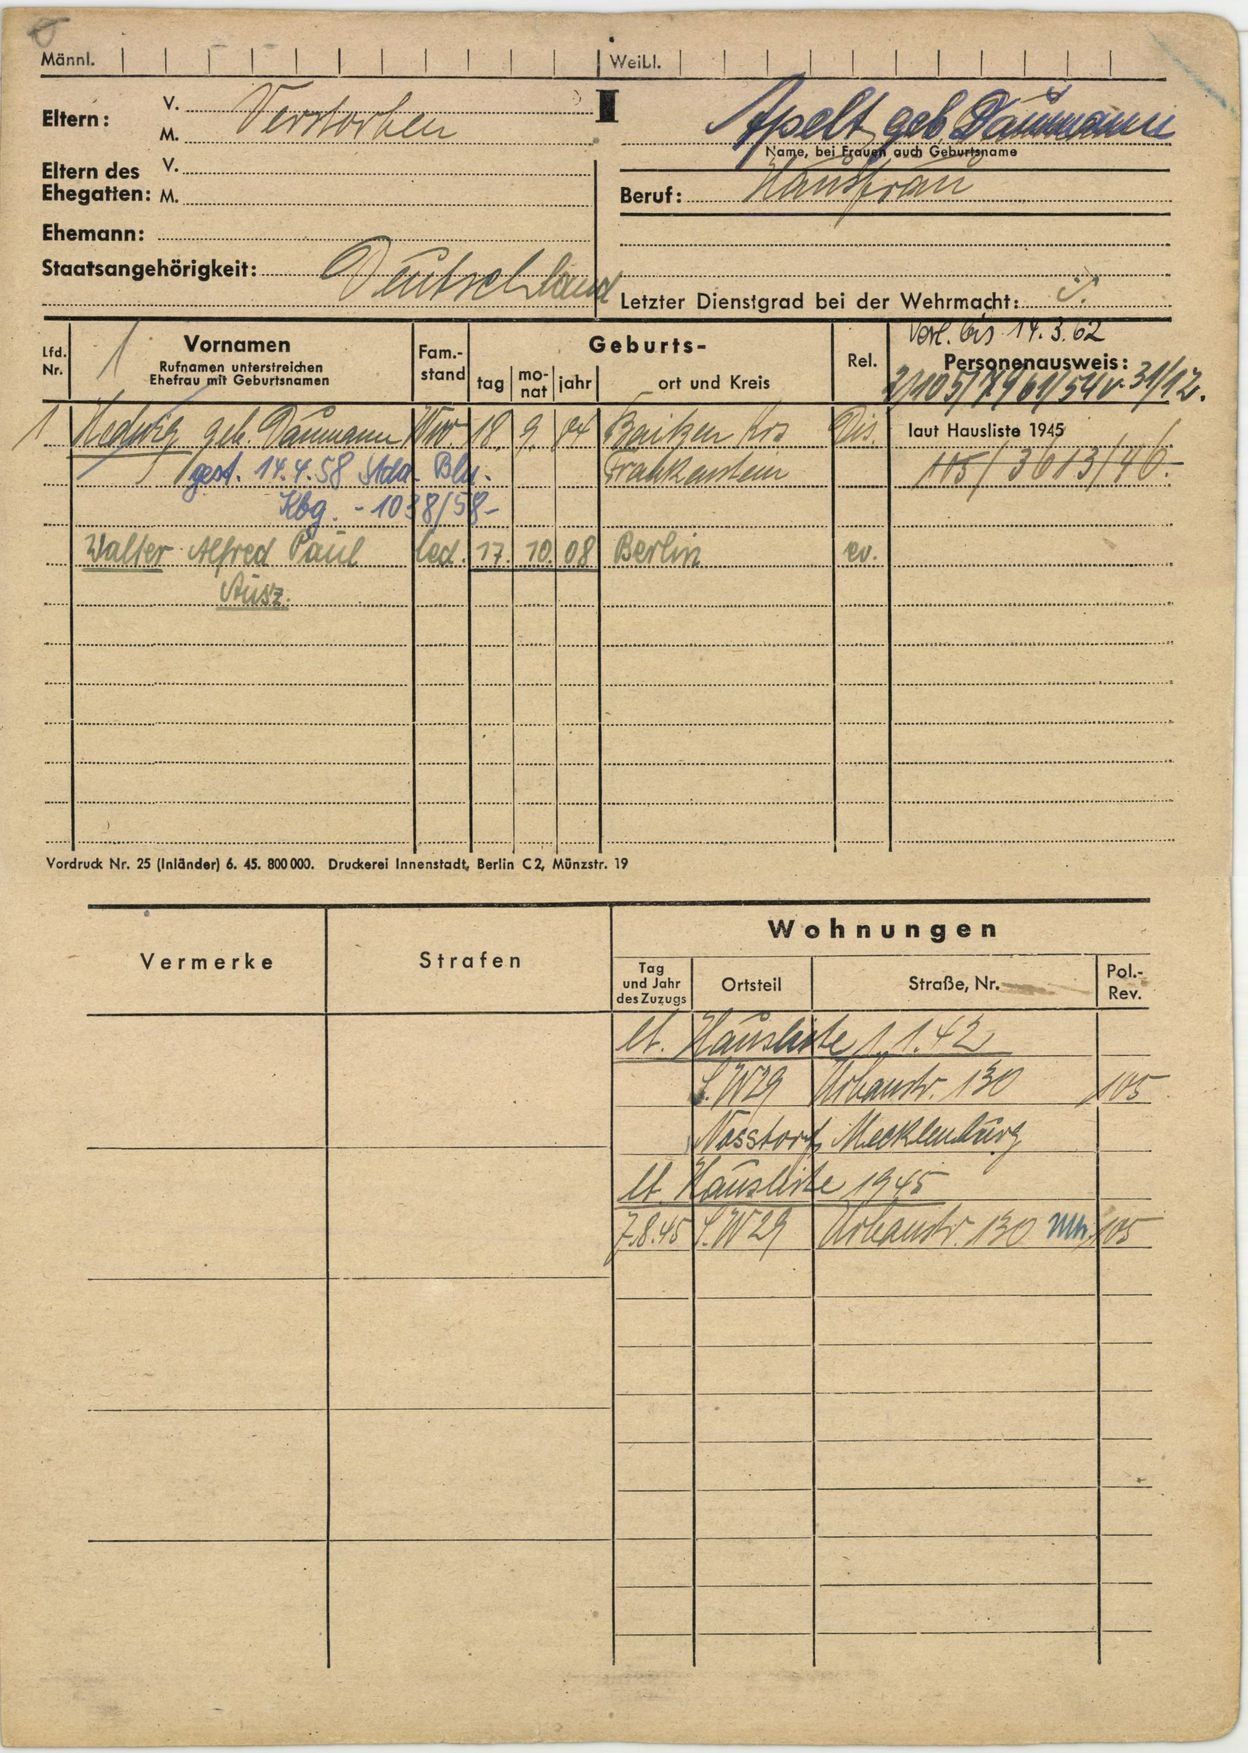
Apelt geb. Daumann